Question: What was observed in the imaging?
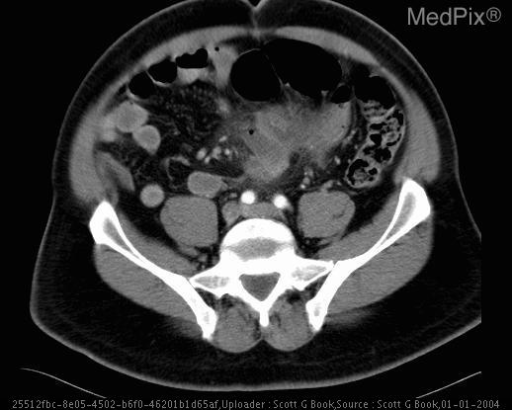
Answer: The imaging shows Midgut malrotation with duodenum failing to cross midline and small bowel in right abdomen. Cecum in lower mid-right abdomen. Abnormal position of SMV/SMA. Inflammatory changes surrounding cecum and area of appendix with fluid collection. Abnormally located cecum with surrounding inflammation and fluid collection. Appendix not seen..